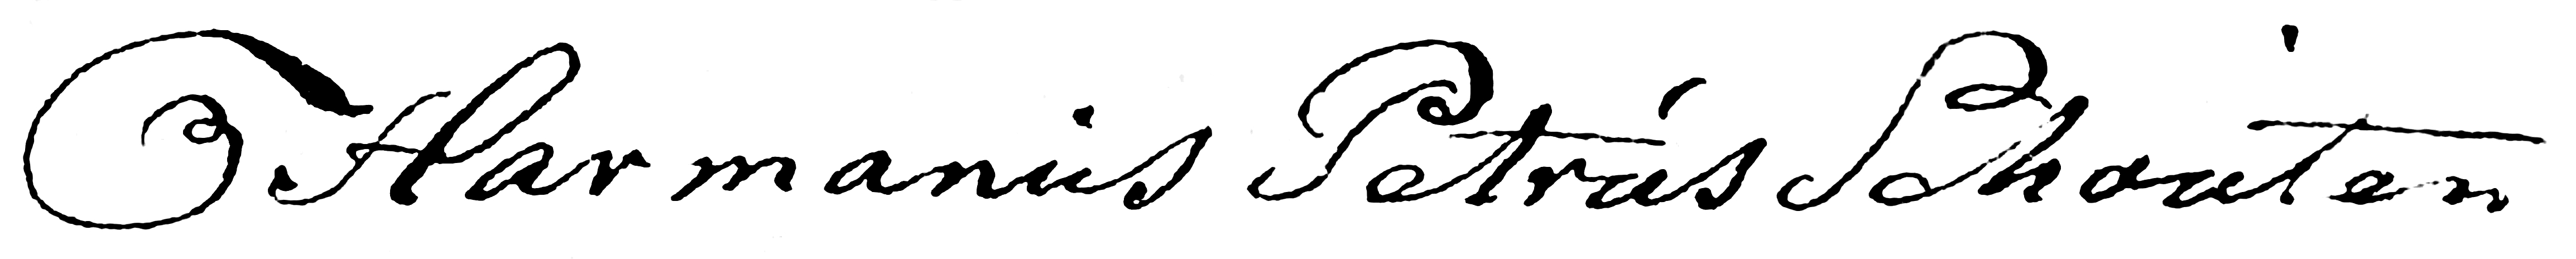
Signature of: hermanus petrus schouten